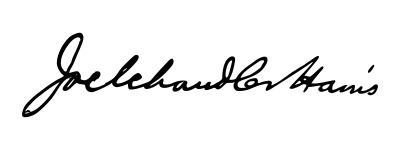
Signature of: joel chandler harris